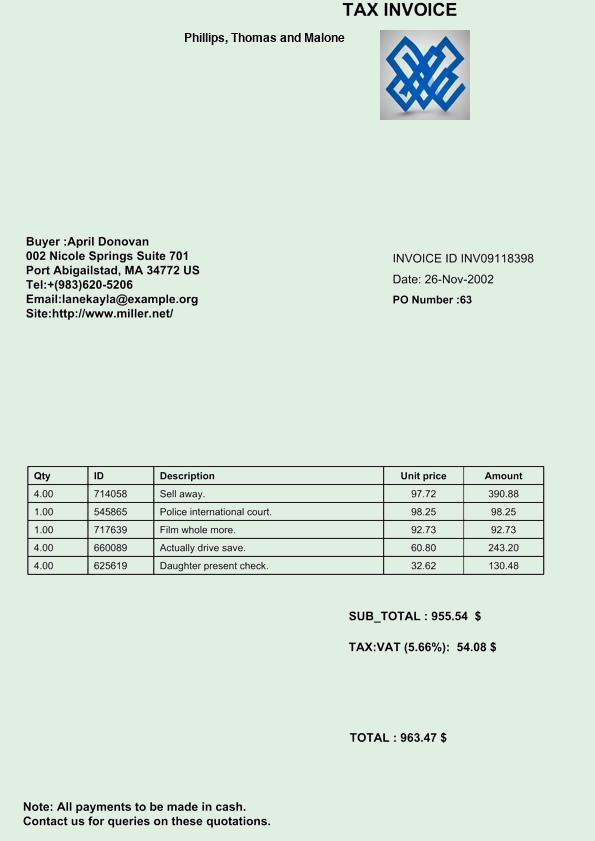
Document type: Invoice